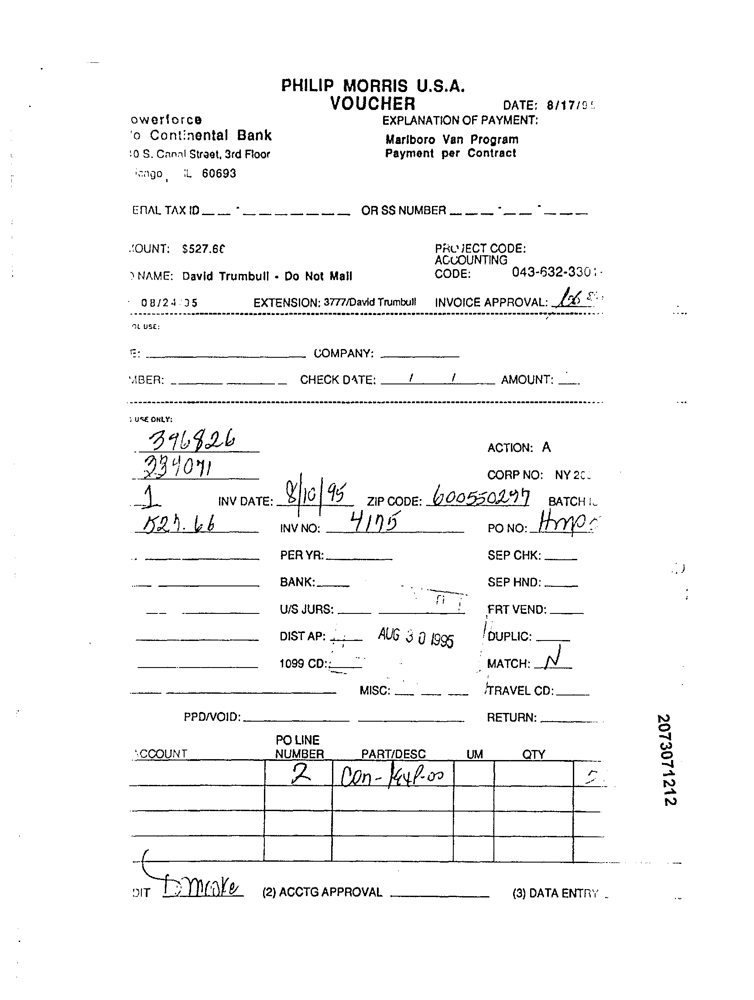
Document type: Invoice